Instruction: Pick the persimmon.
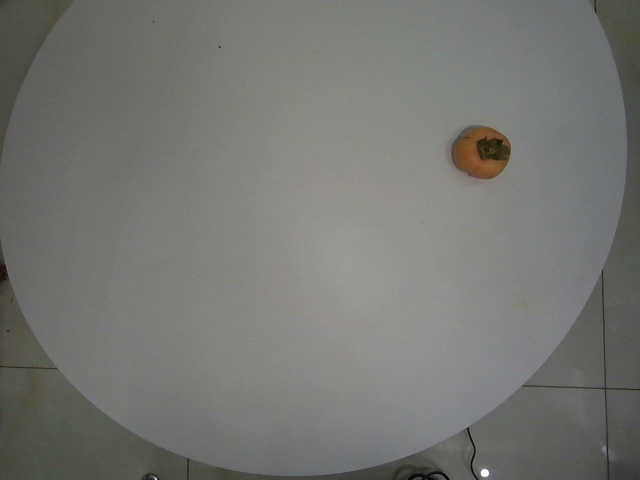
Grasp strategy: vertical